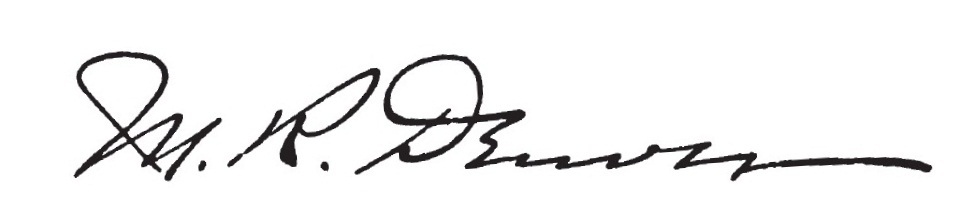
Signature of: matthew denver